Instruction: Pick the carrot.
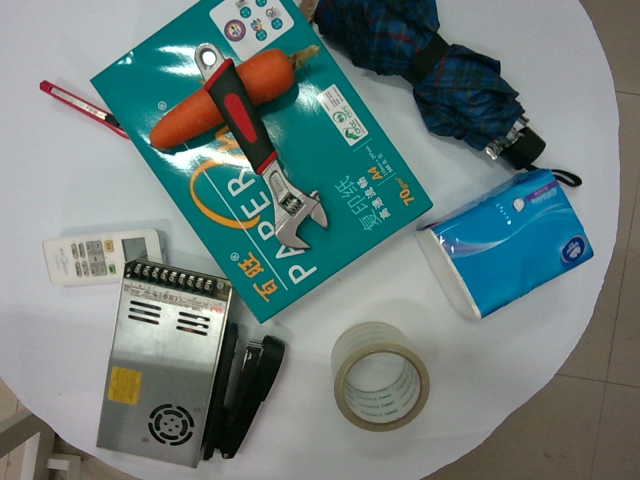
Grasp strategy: vertical